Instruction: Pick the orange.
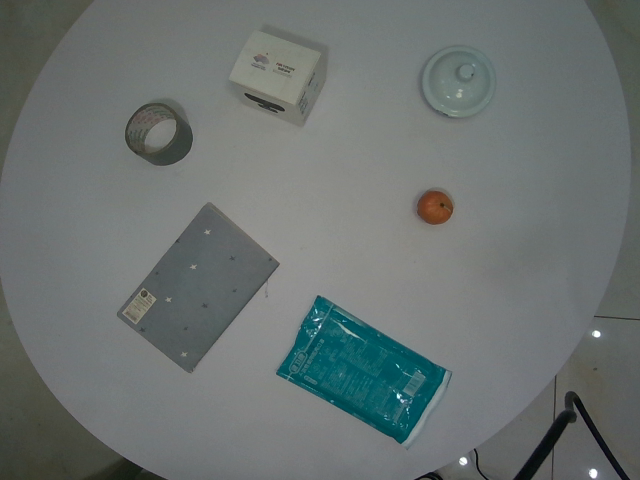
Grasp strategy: vertical